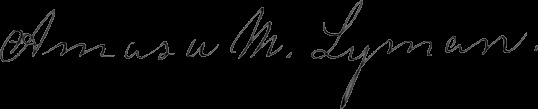
Signature of: amasa lyman